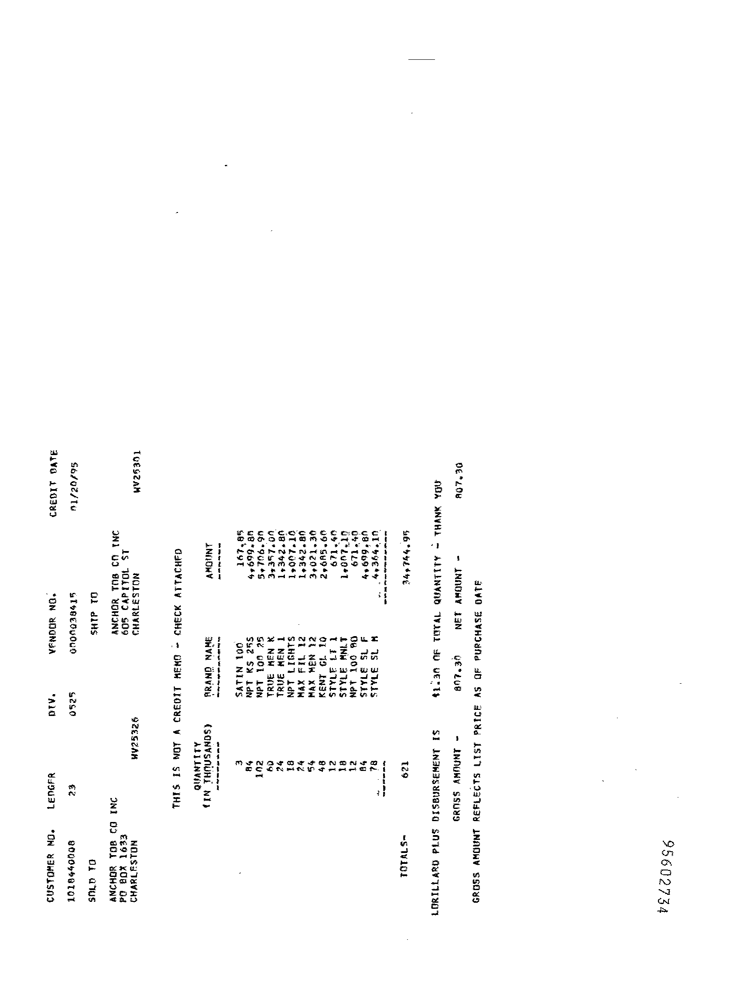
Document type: Invoice